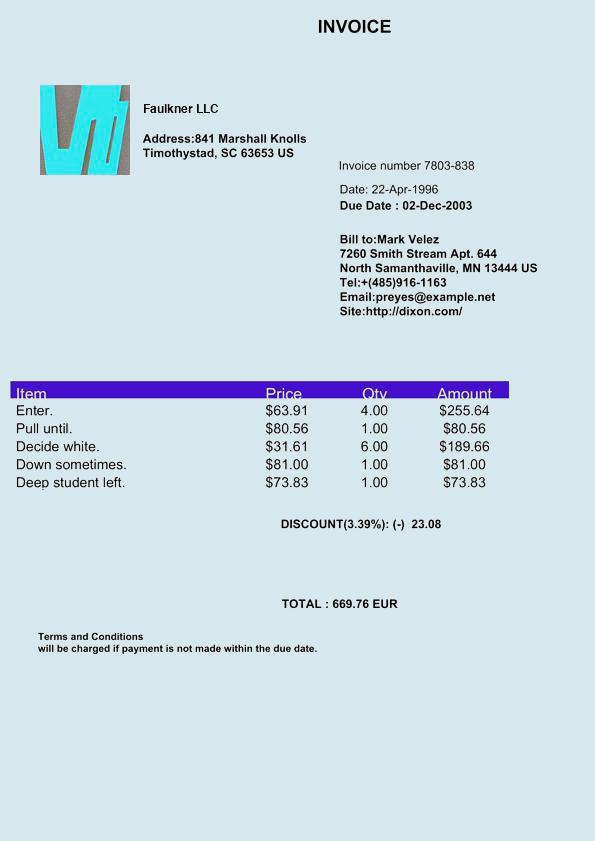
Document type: Invoice